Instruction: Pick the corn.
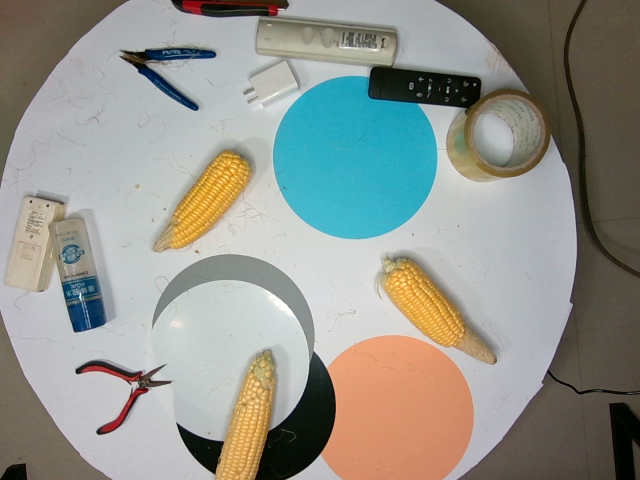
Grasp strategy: vertical